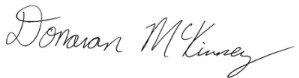
Signature of: donavan mckinney